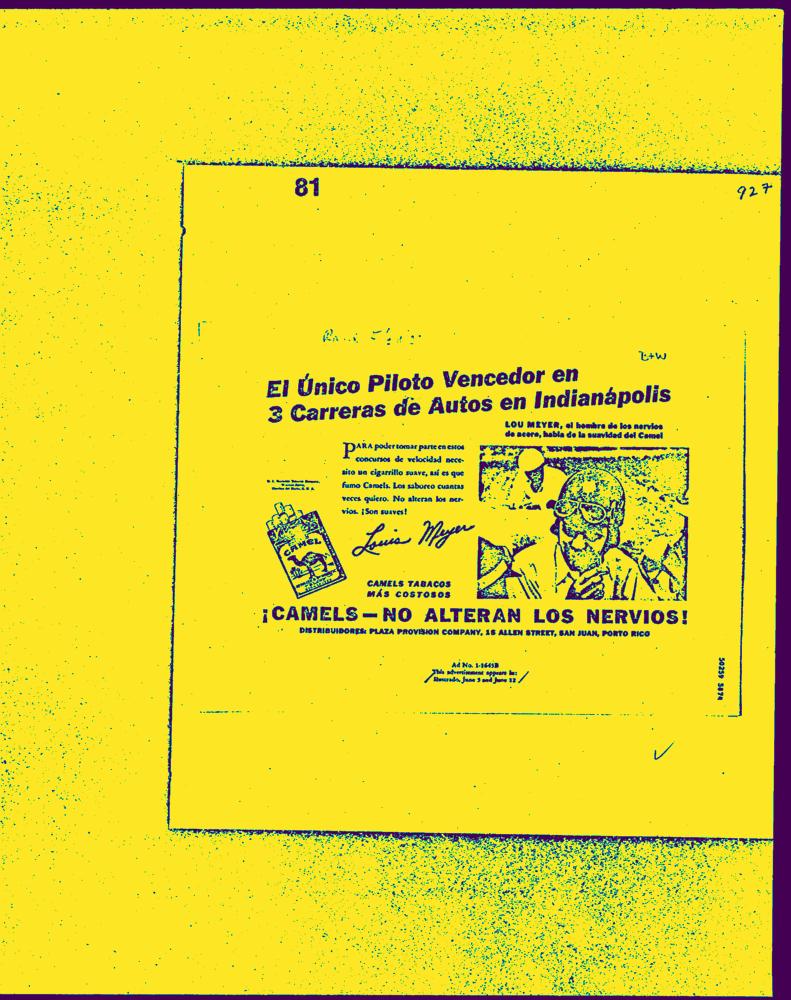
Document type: AD